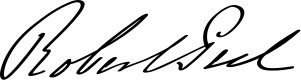
Signature of: robert peel